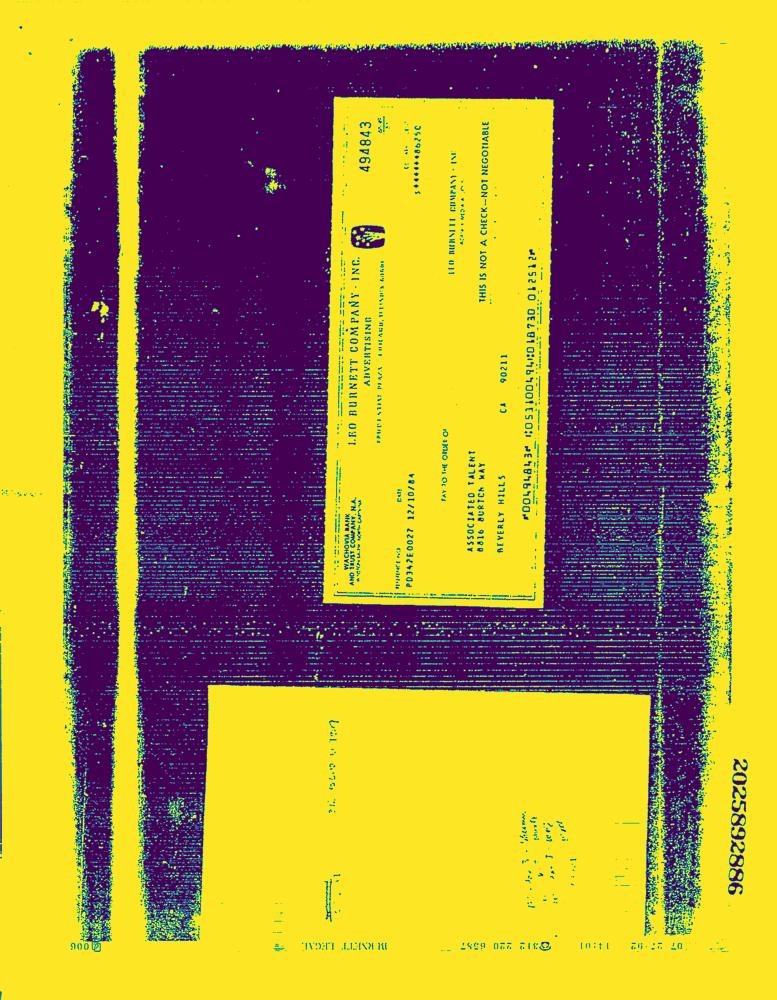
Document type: Invoice-Doc